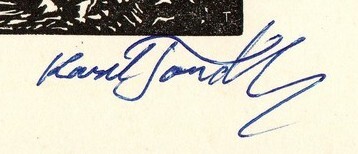
Signature of: karel tondl